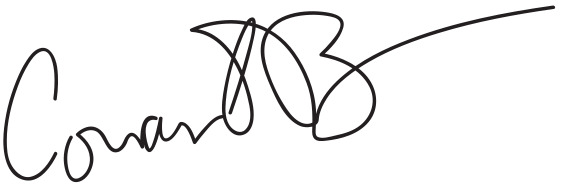
Signature of: conan o brien